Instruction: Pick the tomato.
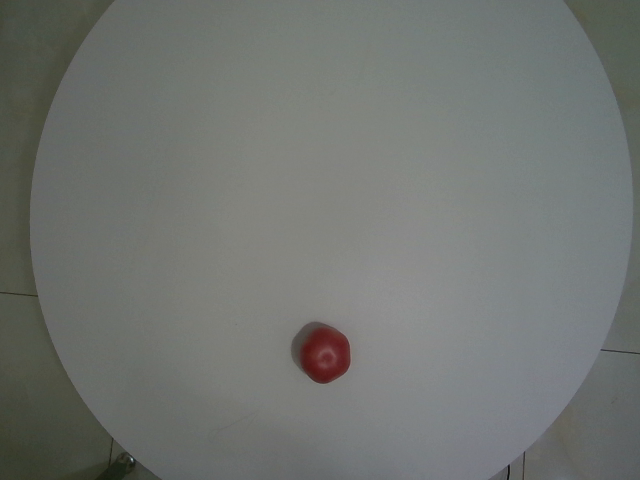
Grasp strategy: vertical